Question: Explain the disease:
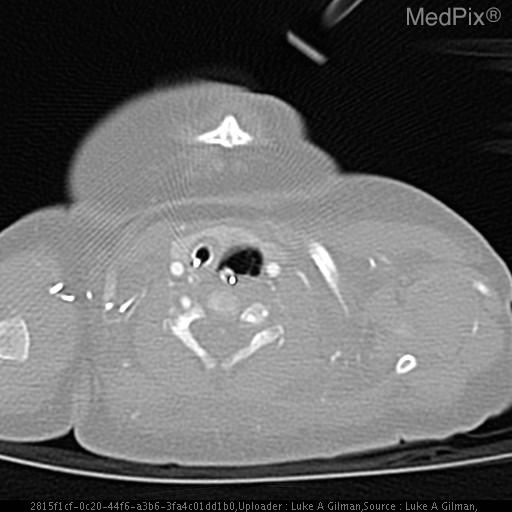
Answer: The disease is discussed as: VACTERL syndrome presents as an array of findings involving various systems: Vertebral/Vascular, Anal/Auricular, Cardiac, TracheoEsophageal, Renal/Radial, and Limb/Liver.  At least three of these systems (72% of patients) must be involved for the diagnosis of VACTERL to be made (although 8% of patients with the syndrome have at least 5 abnormalities).  This syndrome should be suspected if a pediatric patient is found to have the combination of vertebral plus one other associated anomaly during infantile years. Since the findings span throughout the body, a wide modality of radiographic techniques may be used to make the diagnosis.

Certain organ systems and their abnormalities arise more often than others and are listed in order of prevalence: Cardiac, Renal, Anal, Radial, Tracheoesophageal, Vertebral.  The most common combination of abnormalities are as follows:
3 abnormalities: Cardiac-renal-limb or Cardiac-Anal-Renal
5 abnormalities:  Cardiac-Anal-TEF-Renal-Limb.

The MC abnormalities in each organ system (and often seen on imaging) are as follows:

Vertebral: Hemi/cleft vertebrae, kyphosis/scoliosis, caudal regression, Branchial Arch/Cleft Abnormalities

Cardiac: VSD (30%), PDA, ASD

TracheoEsophageal: TEF (25% TEF pts have VACTERL), Esophageal Atresia, Tracheal Atresia, Horseshoe Lung, Ectopic Bronchus

Renal/ GU: Renal Agenesis, Horseshoe Kidney, Cryptoorchidism, Vaginal Atresia

Limb: Radial ray abnormalities, Absent / Hypoplastic Extremity Bones/Vessels, Polydactyly

RISK FACTORS / EPIDEMIOLOGY

VACTERL syndrome has been associated with maternal diabetes and prenatal lead exposure causing abnormal mesodermal development before 35 days of gestation.

VACTERL synrome has also been linked to the inhibition of cholesterol synthesis and down-regulation of the cholesterol-dependent sonic-hedgehog morphogenic pathway.

DIFFERENTIAL DIAGNOSIS:

PHAVER syndrome:  Limb Pterygia, Congenital Heart, Vertebral Defects, Ear Anomalies,Radial Defects

Trisomy 13 (Patau Syndrome): Cranial/Brain Defects, Microopthalmia, Polydactyly

Trisomy 18 (Edwards Syndrome): Clenched Fist, Microcephaly, Micrognathia, Rocker-Bottom Feet

OTHER CONSIDERATIONS:

Holt-Oram Syndrome
Pseudothalidomide Syndrome
Jarcho-Levin Syndrome

IMAGING

Various imaging modalities may be used but are not limited to the following:

-Prenatal Ultrasound: Polyhydramnios may suggest possible TEF. Oligohydramnios may suggest renal abnormalities.

-Angiography:  For diagnosis of radial artery hypoplasia or cardiac abnormalities.

-Plain Films, CT, and MRI can aid in diagnosis of core organ system and musculoskeletal abnormalities.

PROGNOSIS / TREATMENT

Mortality is 12% intrapartum, 28% during the neonatal period, and 48% during the first year of life. 1/3 of all patients with VACTERL are born prematurely.  If VACTERL syndrome is suspected on prenatal ultrasound, it is suggested that the fetus be delivered at a tertiary care facility to ensure best postpartum care for the baby.